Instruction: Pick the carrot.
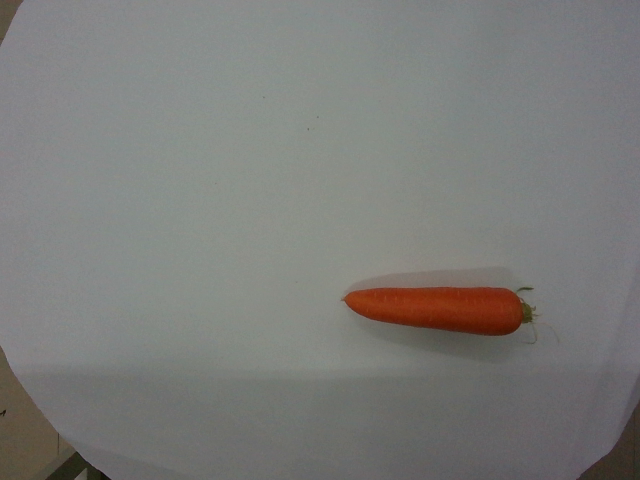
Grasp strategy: vertical